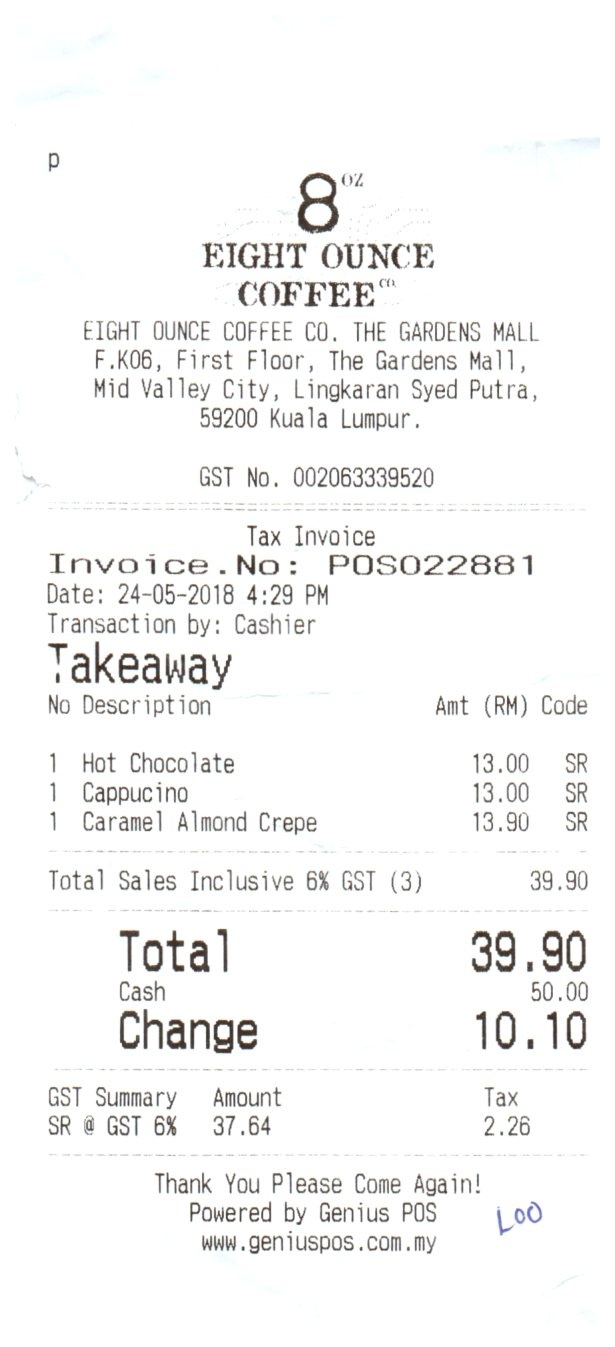
P
8
OZ
EIGHT OUNCE
COFFEE
EIGHT OUNCE COFFEE CO. THE GARDENS MALL
F.K06, FIRST FLOOR, THE GARDENS MALL,
MID VALLEY CITY, LINGKARAN SYED PUTRA,
59200 KUALA LUMPUR.
GST NO. 002063339520
TAX INVOICE
INVOICE.NO: POS022881
DATE: 24-05-2018 4:29 PM
TRANSACTION BY: CASHIER
TAKEAWAY
NO DESCRIPTION
AMT (RM) CODE
1
13.00
SR
1
13.00
SR
1
13.90
SR
TOTAL SALES INCLUSIVE 6% GST (3)
39.90
TOTAL
39.90
CASH
50.00
CHANGE
10.10
GST SUMMARY
AMOUNT
TAX
SR @ GST 6%
37.64
2.26
THANK YOU PLEASE COME AGAIN!
POWERED BY GENIUS POS
WWW.GENIUSPOS.COM.MY
CO
HOT CHOCOLATE
CAPPUCINO
CARAMEL ALMOND CREPE